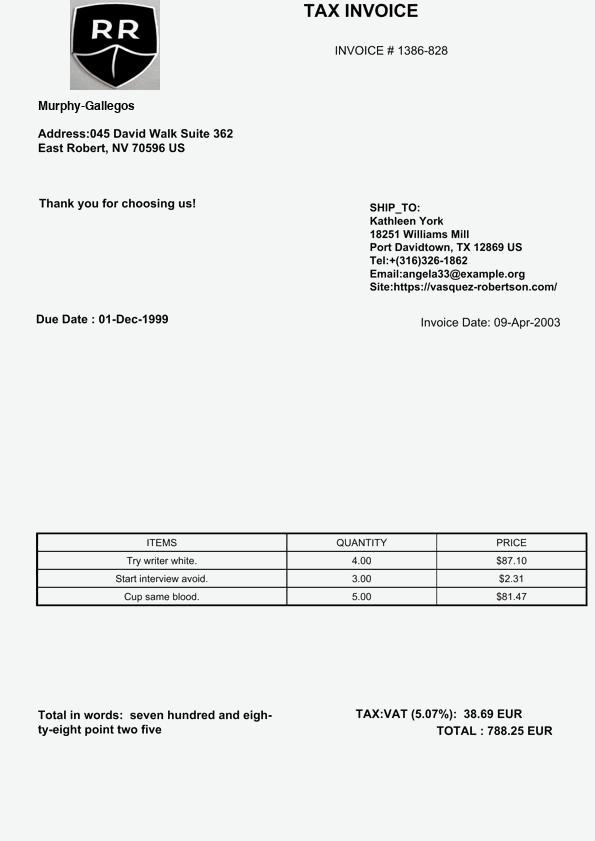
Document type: Invoice